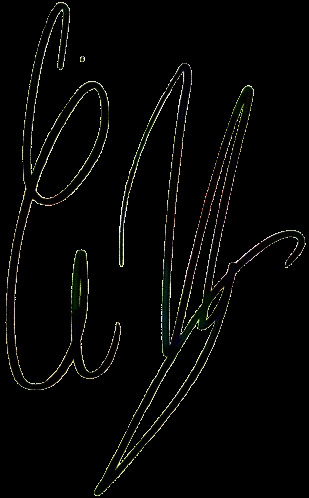
Signature of: yusif eyvazov